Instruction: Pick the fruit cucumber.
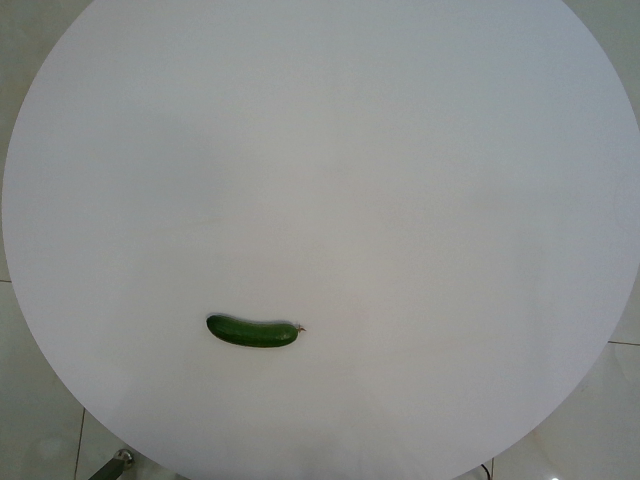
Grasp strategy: vertical